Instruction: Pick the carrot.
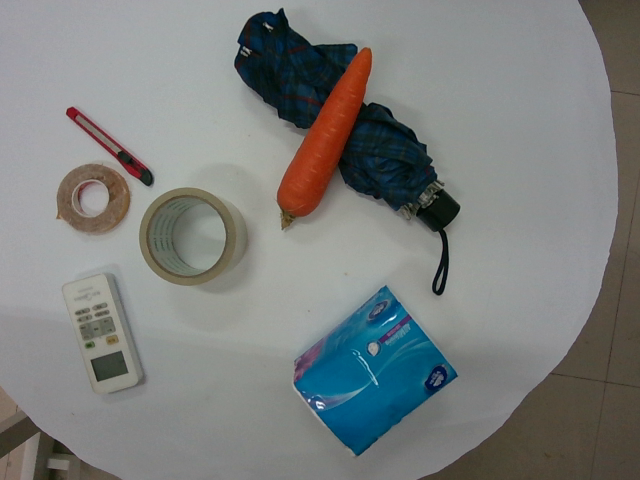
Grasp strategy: vertical